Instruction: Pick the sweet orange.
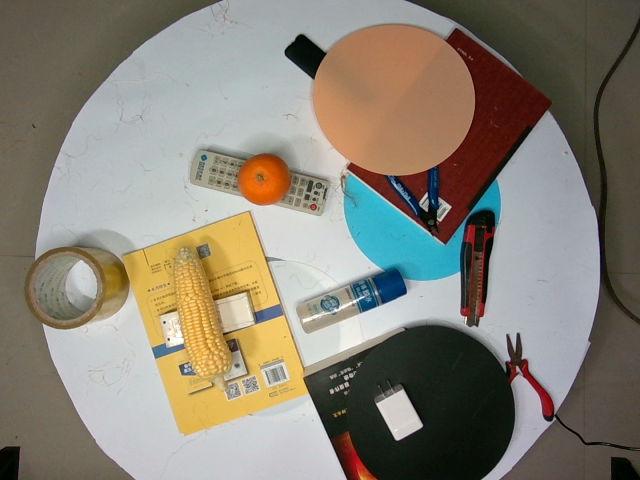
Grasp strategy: vertical